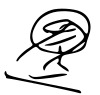
Signature of: ibrahim nasir